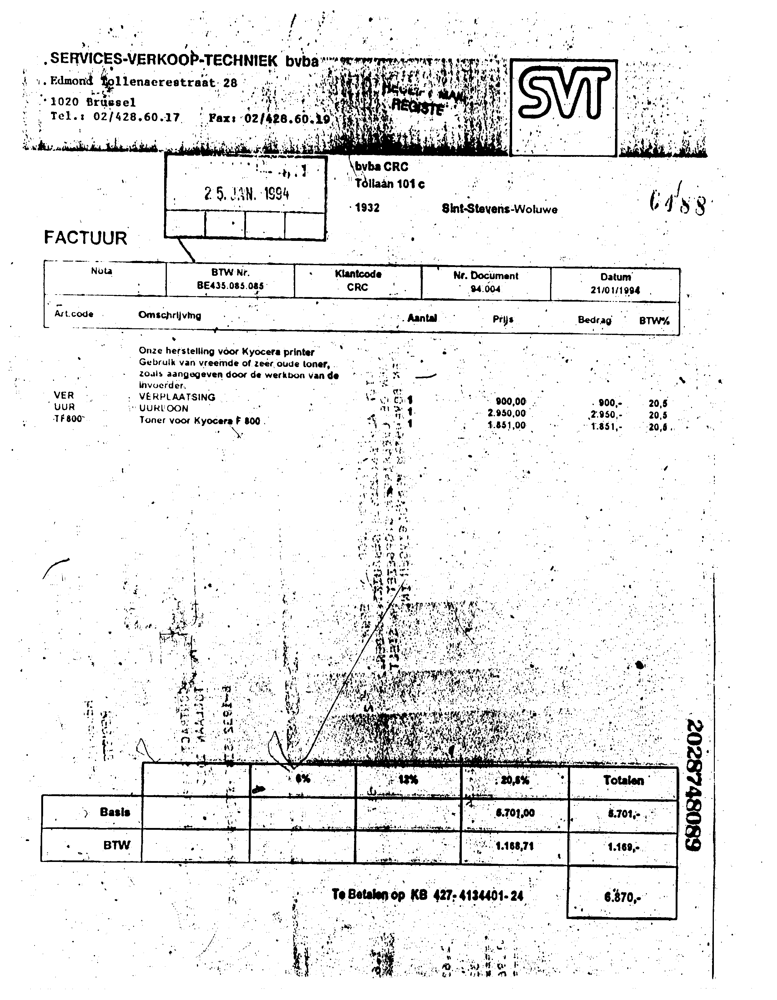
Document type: Invoice